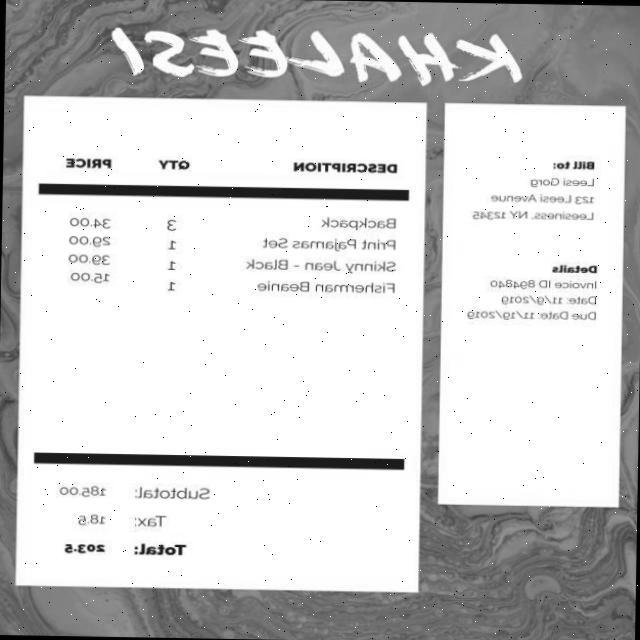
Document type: Invoice